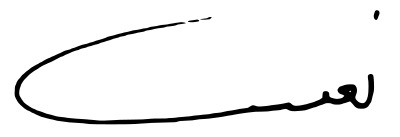
Signature of: naeem al aboudi